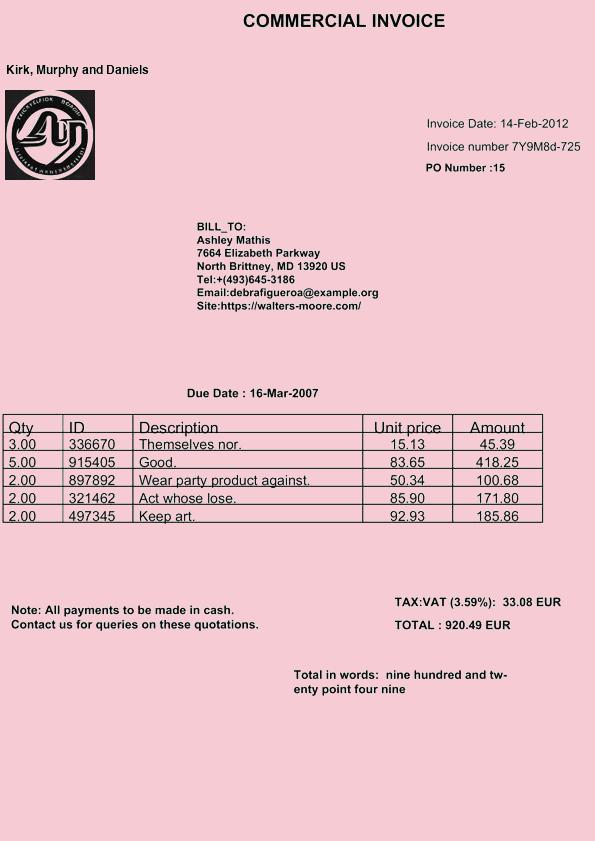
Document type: Invoice